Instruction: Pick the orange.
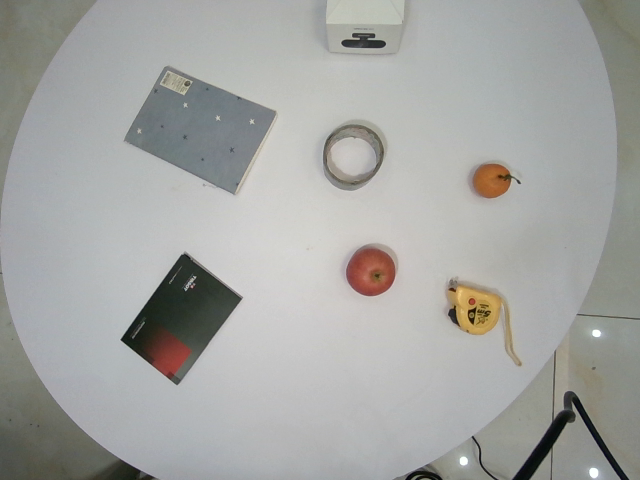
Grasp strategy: vertical